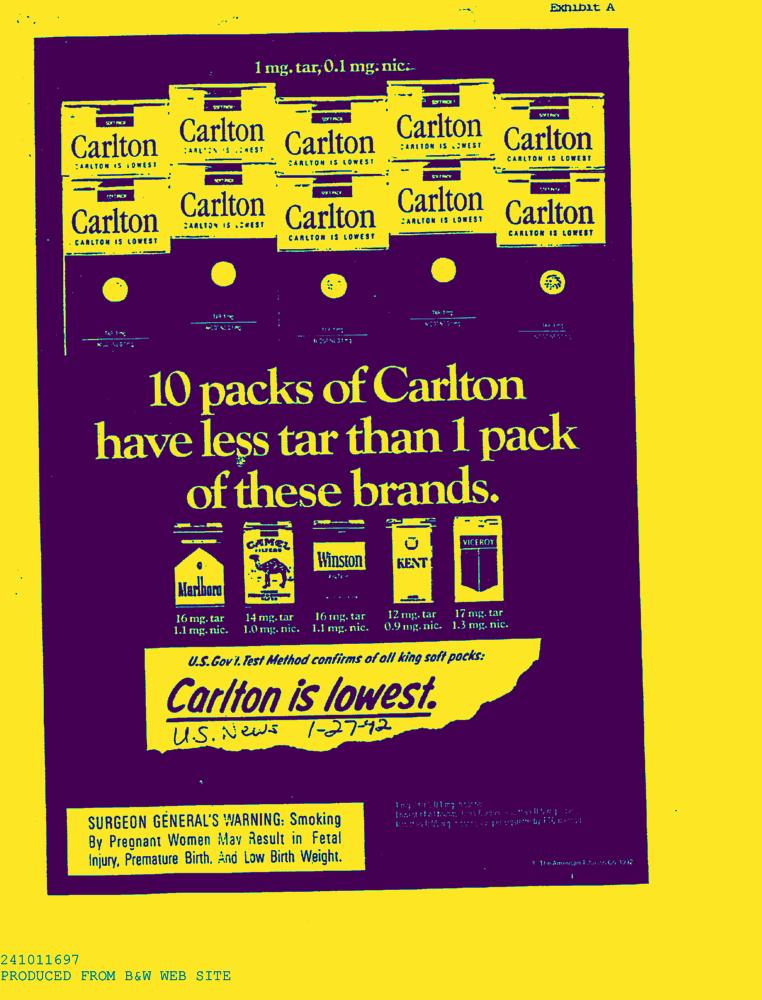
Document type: AD